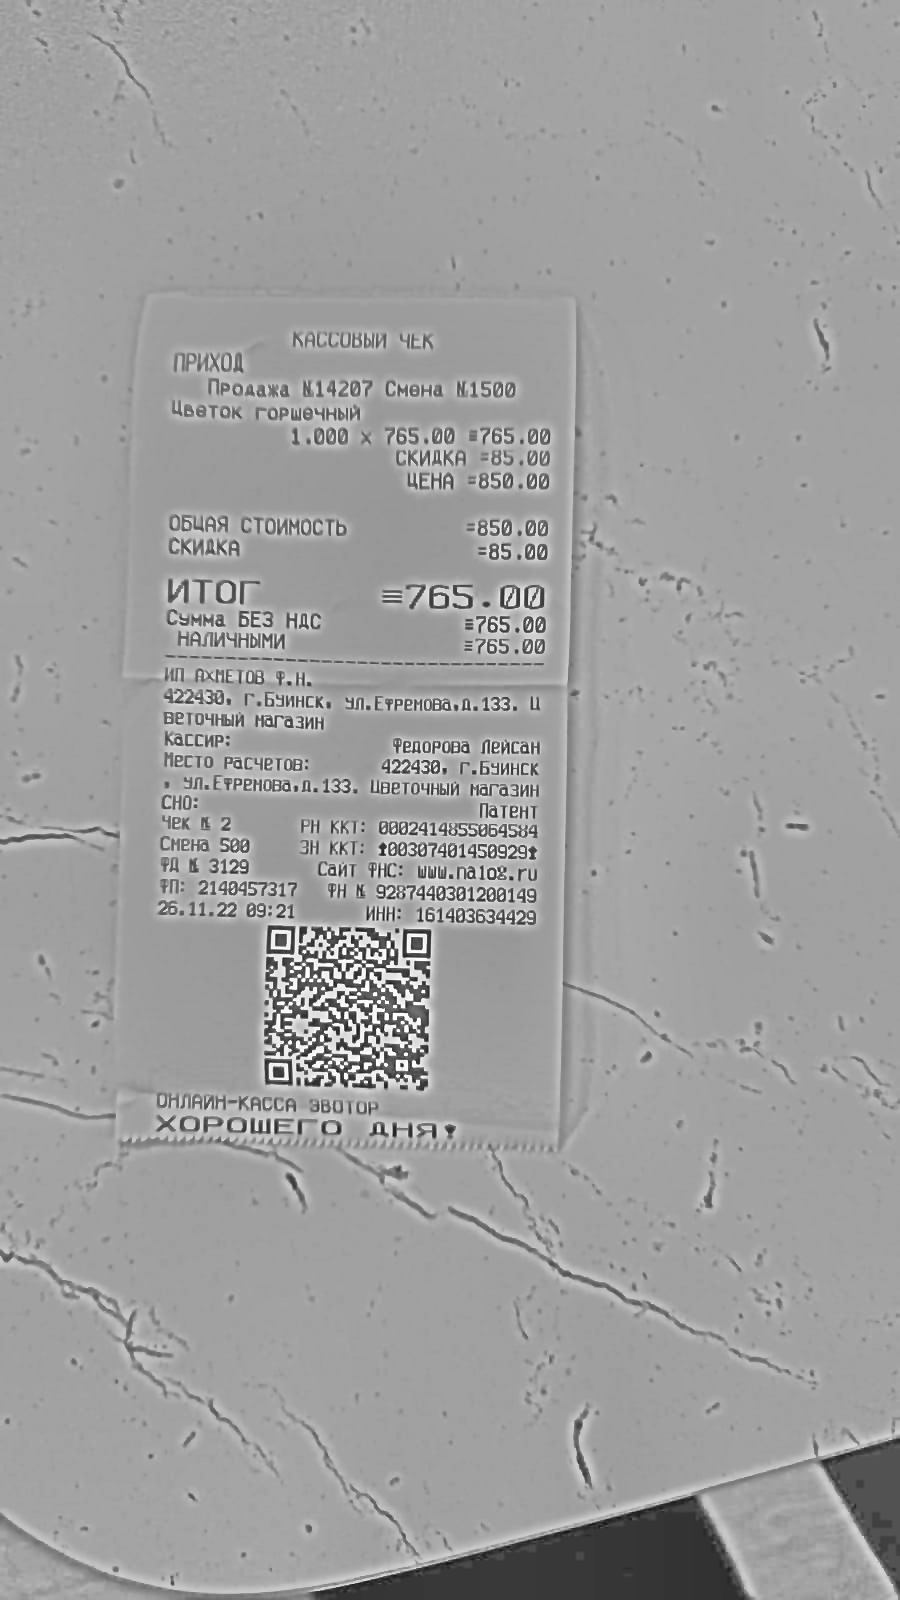
Продавец: ИП АХМЕТОВ Ф.Н.
ИНН: 161403634429
Дата: 25.11.22
Товары: Цветок горшечный
Количество: 1.000
Цена: 850.00
Сумма: 765.00
Итого: 765.00